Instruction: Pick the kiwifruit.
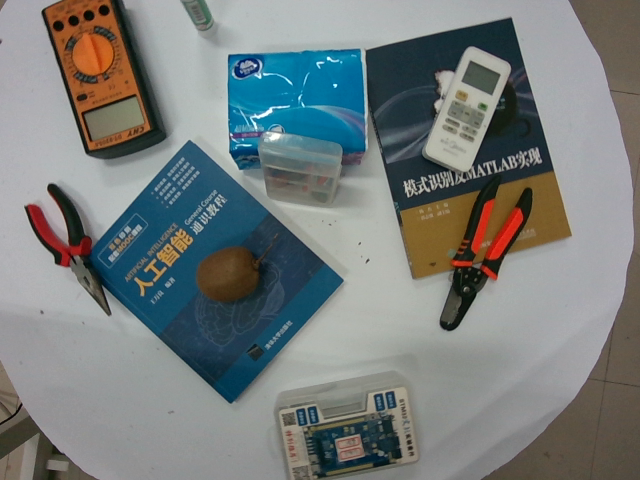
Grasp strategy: vertical